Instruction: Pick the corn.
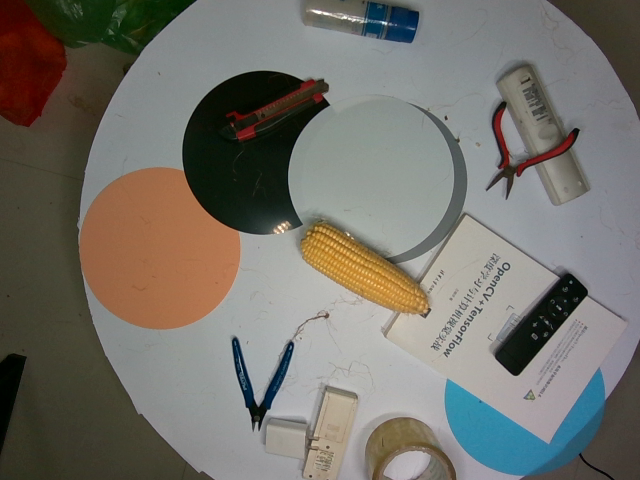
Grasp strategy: vertical